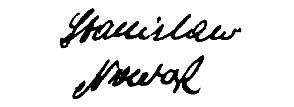
Signature of: stanisław nowak